Question: Describe the condition in detail:
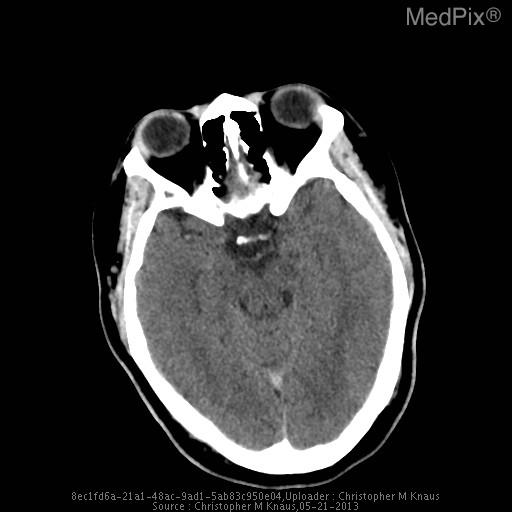
Answer: The disease is discussed as: Venous sinus thrombosis is caused by thrombus formation in the dural venous sinuses or cerebral veins.  It is an uncommon disorder (2-7 per million) which can have serious complications.  Causal factors include local (regional infection, trauma, neoplasm) and systemic (dehydration, hypercoagulable states, pregnancy, oral contraceptives).  Clinical presentation includes headache, neurologic deficits or seizures.  The superior sagittal sinus is most commonly affected, followed by the transverse and sigmoid sinuses.  Complications include venous infarcts, intracerebral hemorrhage and intracranial hypertension.

On noncontrast CT, the thombosed sinus is usually hyperdense.  This is nonspecific as dehydrated patients, adjacent subdural or subarachnoid hemorrhage or elevated hematocrit can cause increased sinus attenuation.  On contrast enhanced CT, the empty delta sign is a central defect from thrombus surrounded by contrast enhanced blood.  On MRI, absence of a flow void or abnormal signal within the sinus is seen.

MR venography with two-dimensional time-of-flight is used due to high sensitivity for slow flow compared to 3D TOF.  Contrast enhanced MRV improves visualization of small vessels.  CT venography is a rapid and accurate method for evaluating the venous sinuses.  Disadvantages include ionizing radiation exposure and need for iodinated contrast material.